Can you pull out the amount in words, numerical amount, payee's name, date of the cheque, and the bank's name from the image?
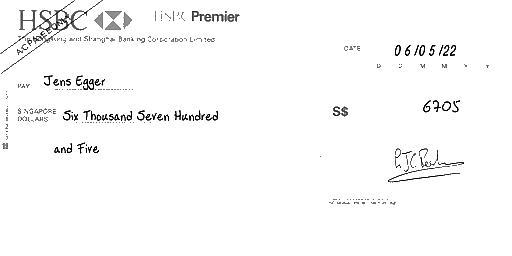
amt_in_words: Six Thousand Seven Hundred and Five
amt_in_figures: 6705
payee_name: Jens Egger
bank_name: HSBC
cheque_date: 06/05/22